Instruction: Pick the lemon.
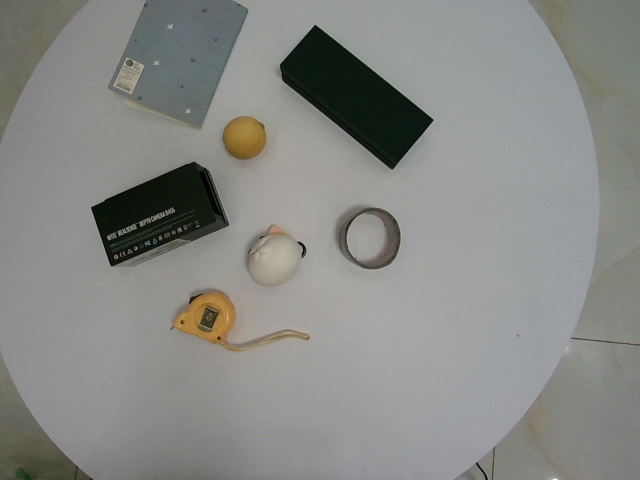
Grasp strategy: vertical